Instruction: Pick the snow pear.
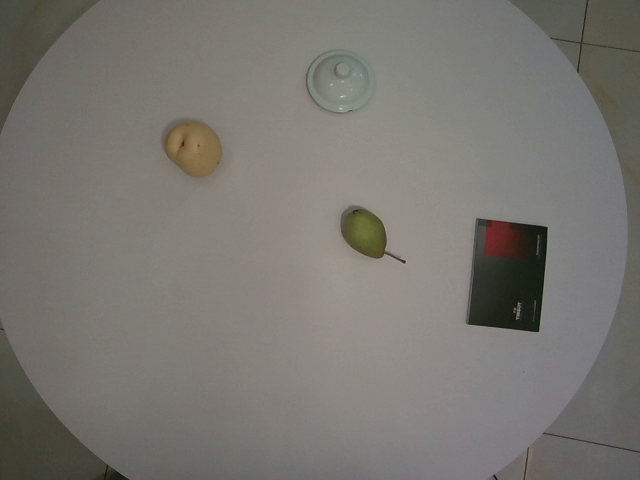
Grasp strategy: vertical